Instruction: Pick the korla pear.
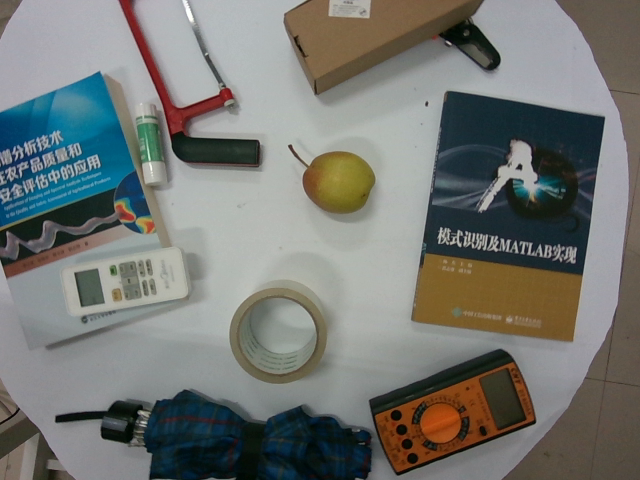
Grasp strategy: vertical